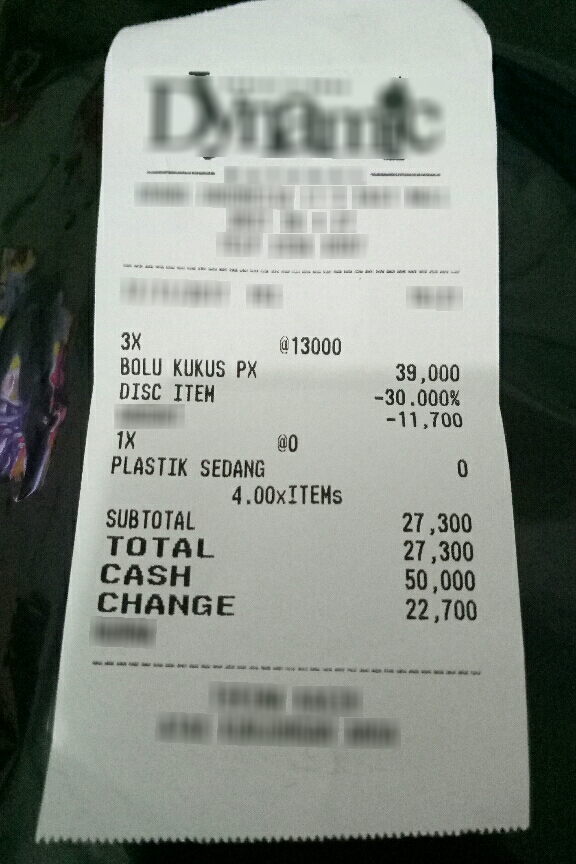
Number of items: 2
Subtotal: 27,300
Total: 27,300
OCR text regions:
text: SUBTOTAL
text: 27,300
text: TOTAL
text: 27,300
text: CASH
text: 50,000
text: CHANGE
text: 22,700
text: 4.00xITEMs
text: 3X
text: @13000
text: BOLU
text: KUKUS
text: PX
text: 39,000
text: DISC
text: ITEM
text: -30.000%
text: -11,700
text: 1X
text: @0
text: PLASTIK
text: SEDANG
text: 0